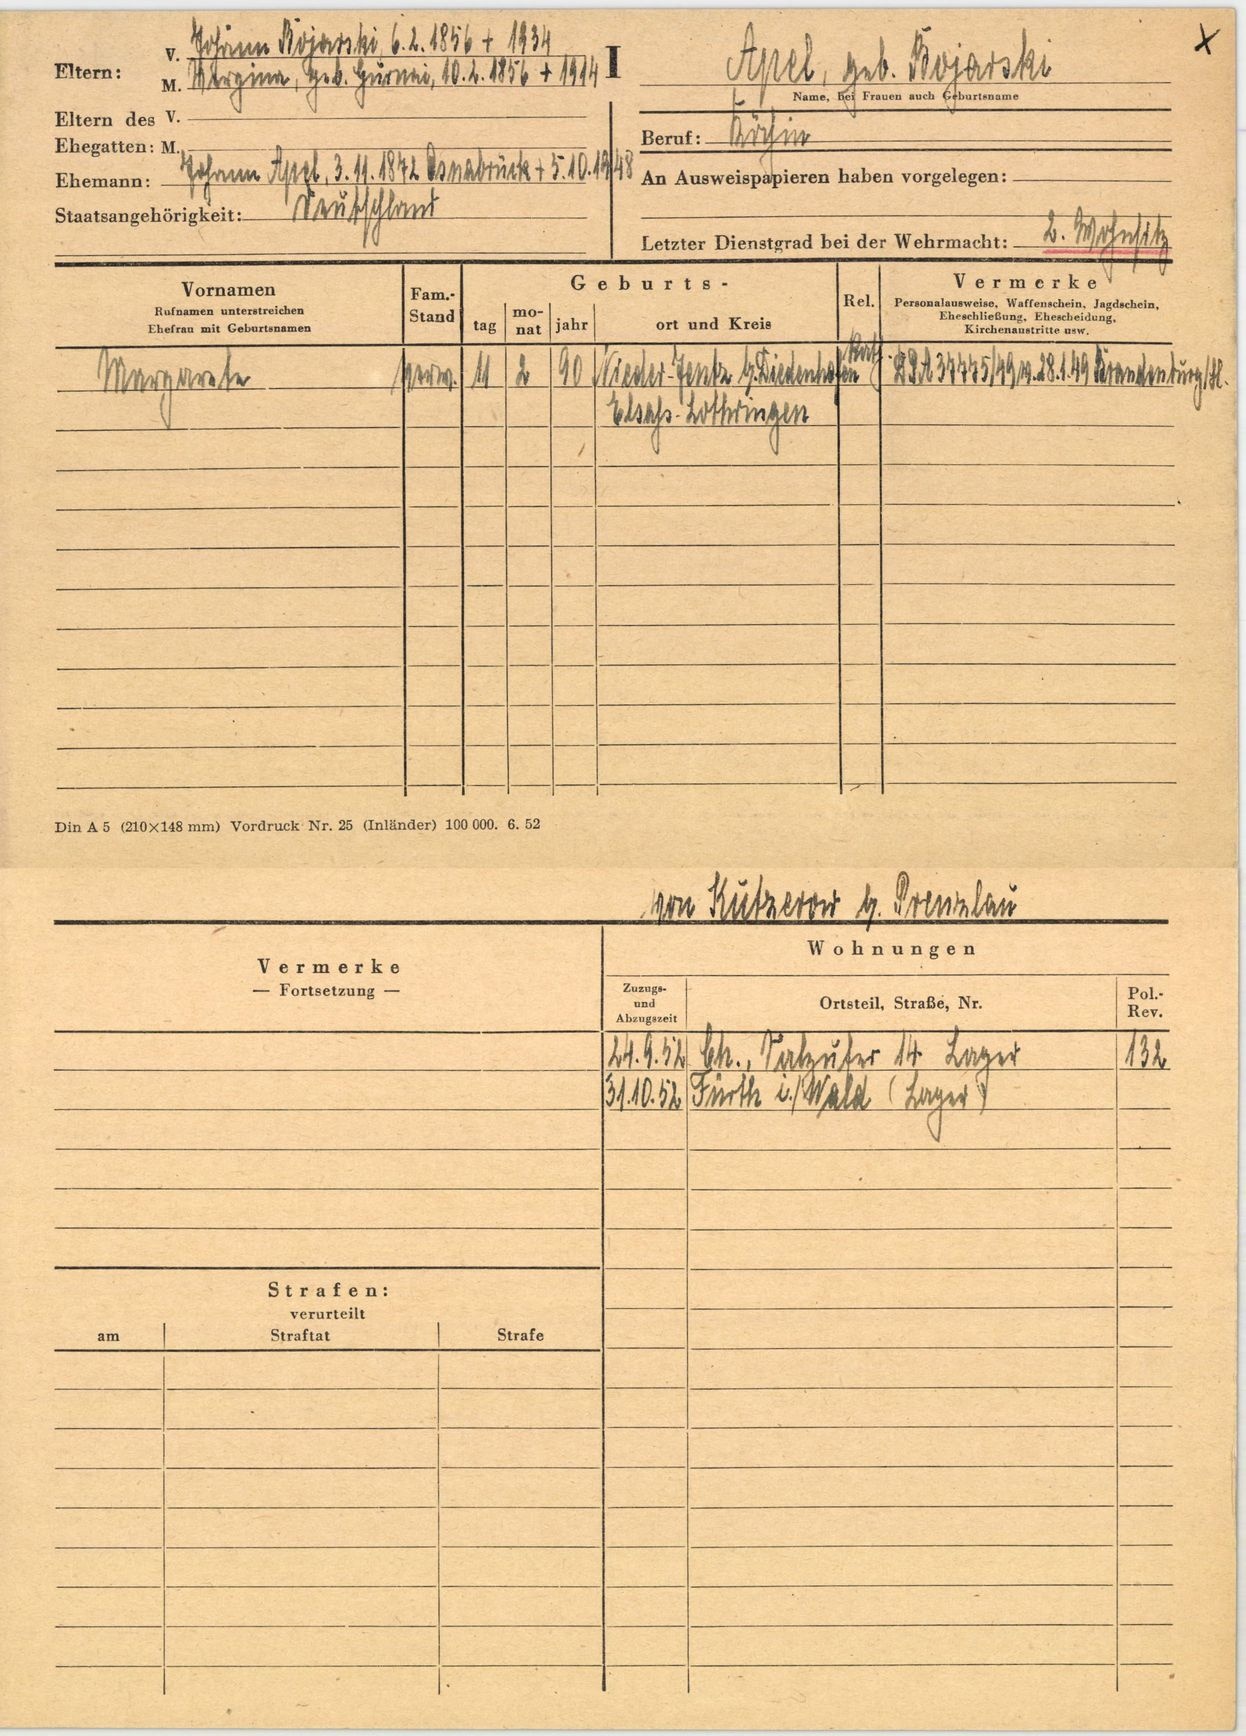
Apel, geb. Bojarski